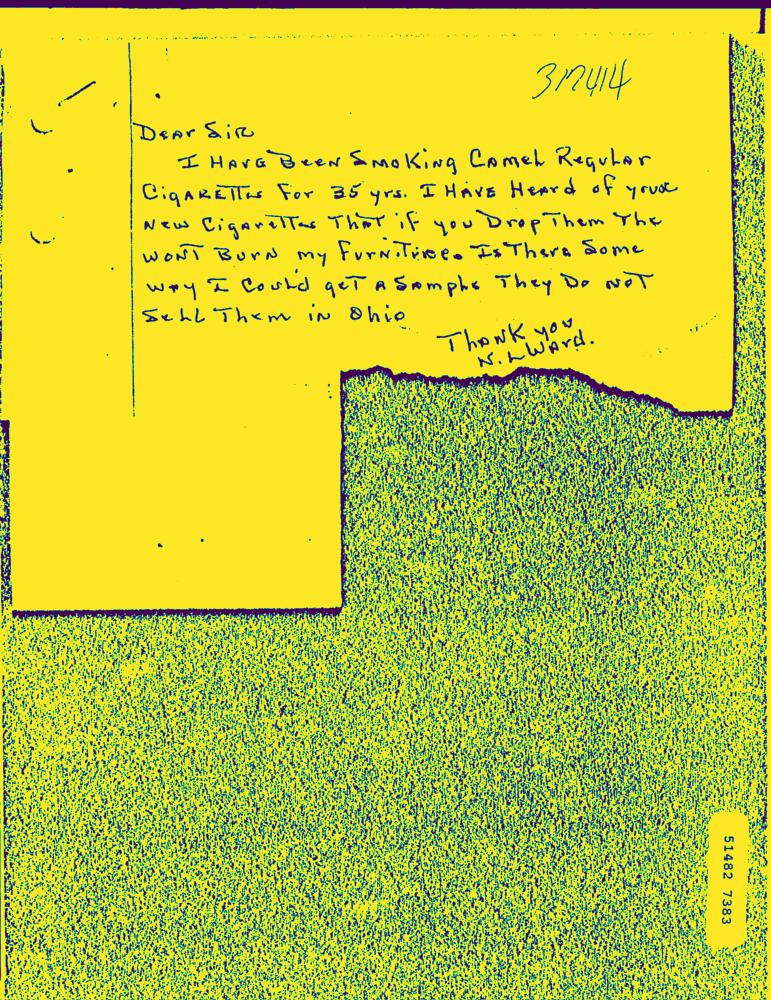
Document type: Hand-Written